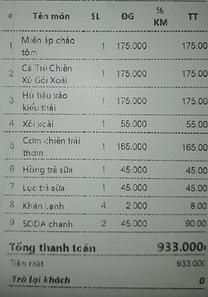
<table>
<tr>
<th>#</th>
<th>Tên món</th>
<th>SL</th>
<th>ĐG</th>
<th>5% KM</th>
<th>TT</th>
</tr>
<tr>
<td>1</td>
<td>Miến áp chảo tôm</td>
<td>1</td>
<td>175.000</td>
<td></td>
<td>175.00</td>
</tr>
<tr>
<td>2</td>
<td>Cá Trê Chiên Xù Gỏi Xoài</td>
<td>1</td>
<td>175.000</td>
<td></td>
<td>175.00</td>
</tr>
<tr>
<td>3</td>
<td>Hủ tiếu xào kiểu thái</td>
<td>1</td>
<td>175.000</td>
<td></td>
<td>175.00</td>
</tr>
<tr>
<td>4</td>
<td>Xôi xài</td>
<td>1</td>
<td>55.000</td>
<td></td>
<td>55.00</td>
</tr>
<tr>
<td>5</td>
<td>Cơm chiên trái thơm</td>
<td>1</td>
<td>165.000</td>
<td></td>
<td>165.00</td>
</tr>
<tr>
<td>6</td>
<td>Hồng trà sữa</td>
<td>1</td>
<td>45.000</td>
<td></td>
<td>45.00</td>
</tr>
<tr>
<td>7</td>
<td>Lục trà sữa</td>
<td>1</td>
<td>45.000</td>
<td></td>
<td>45.00</td>
</tr>
<tr>
<td>8</td>
<td>Khăn Lạnh</td>
<td>4</td>
<td>2.000</td>
<td></td>
<td>8.00</td>
</tr>
<tr>
<td>9</td>
<td>SODA chanh</td>
<td>2</td>
<td>45.000</td>
<td></td>
<td>90.00</td>
</tr>
</table>

Tổng thanh toán 933.000
Tiền mặt 933.000
Trả lại khách 0